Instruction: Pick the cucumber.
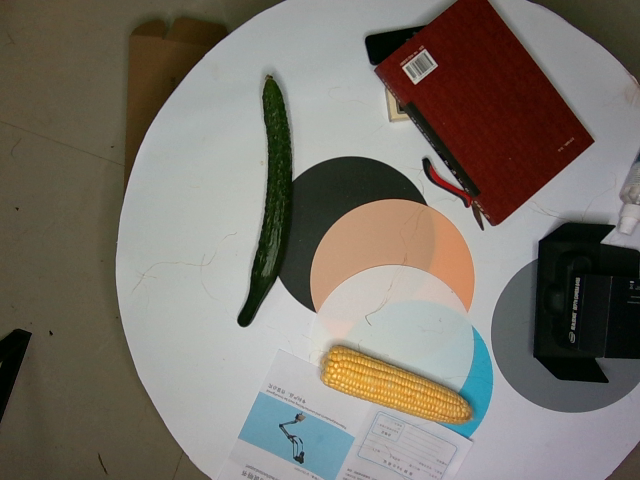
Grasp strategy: vertical